Question: What are the imaging findings?
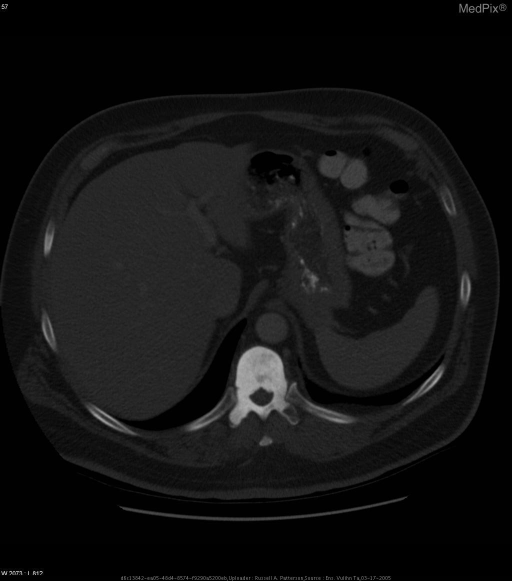
Answer: The imaging shows Multiple sclerotic lesions involving the vertebrae and the iliac bones consistent with metastases from prostate cancer Axial CT with bone windows of the thoracic spine shows Multiple sclerotic lesion consistent with metastasis from prostate cancer..